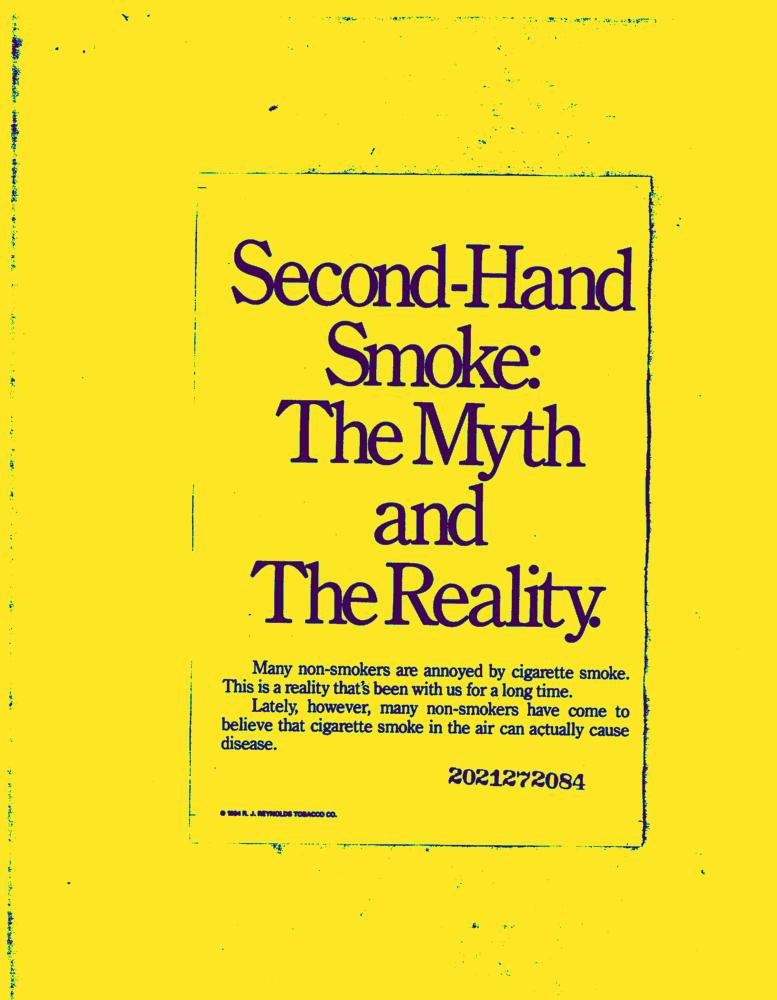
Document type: AD